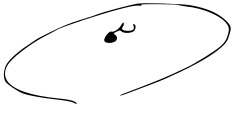
Signature of: ezzatolah entezami